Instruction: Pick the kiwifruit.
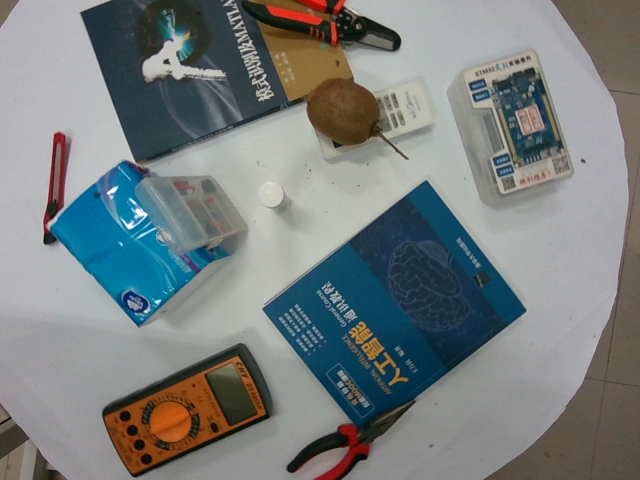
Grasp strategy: vertical